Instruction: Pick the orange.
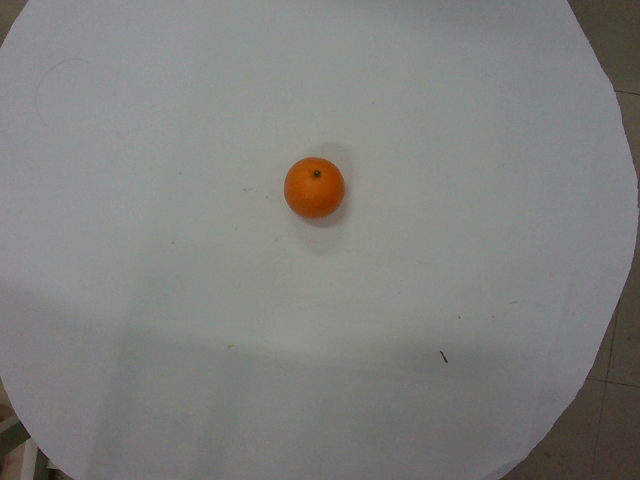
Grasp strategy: vertical